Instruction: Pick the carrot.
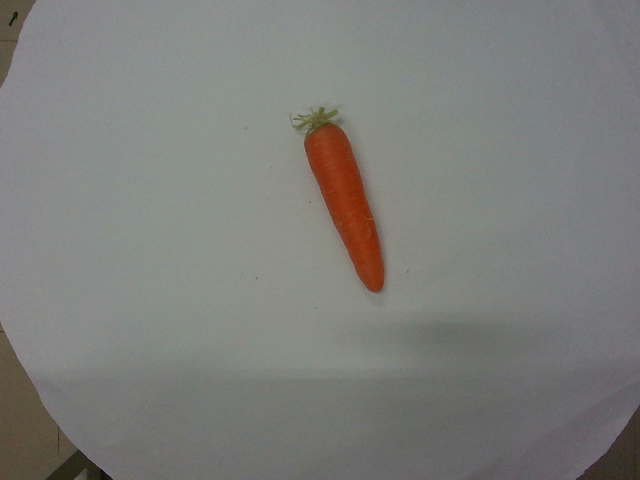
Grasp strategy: vertical